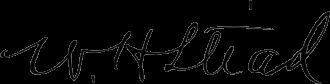
Signature of: william h stead